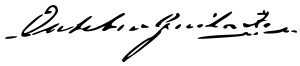
Signature of: eusebio guilarte mole